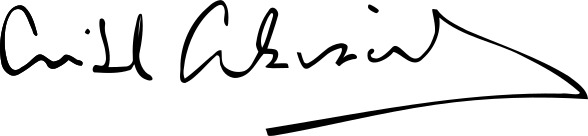
Signature of: aníbal cavaco silva